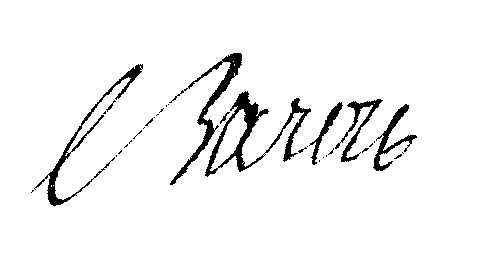
Signature of: françois louis jérôme baron